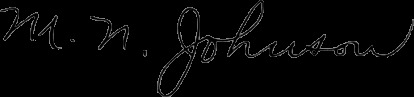
Signature of: martin n johnson